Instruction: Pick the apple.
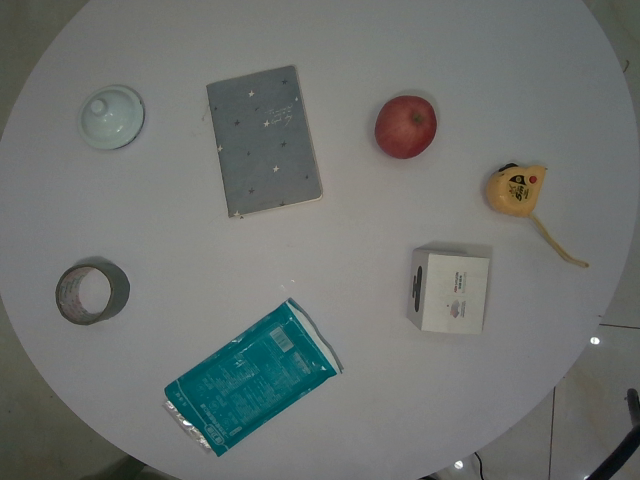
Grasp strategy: vertical